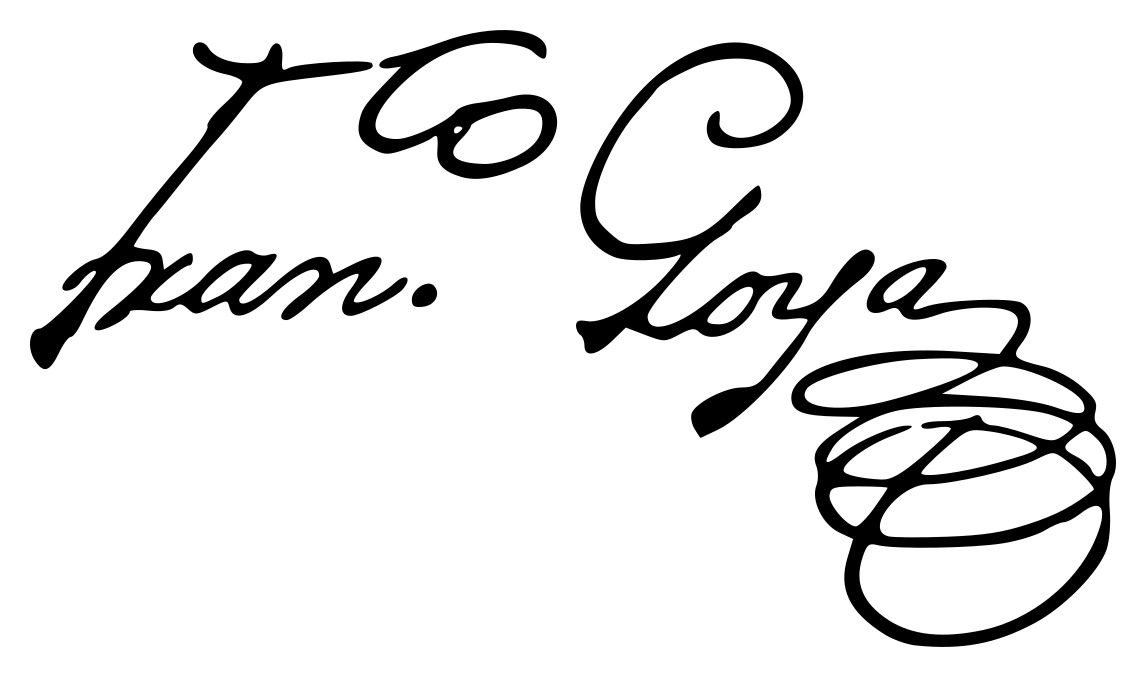
Signature of: francisco goya